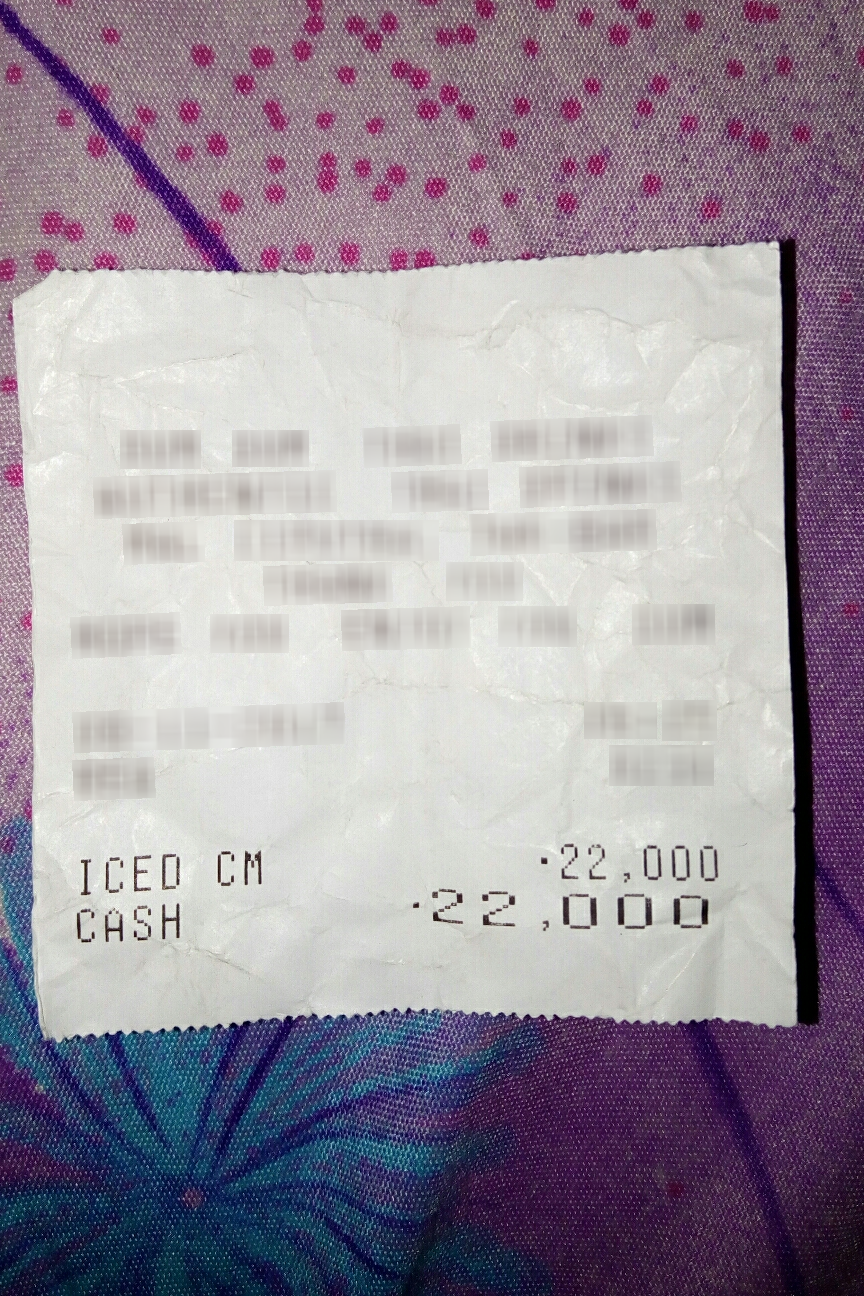
Extraction:
receipt: line_items: name: ICED CM
price: 22,000